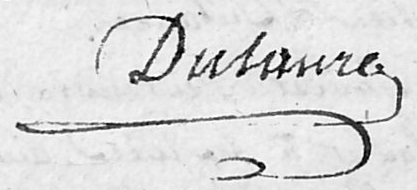
Signature of: jacques antoine dulaure